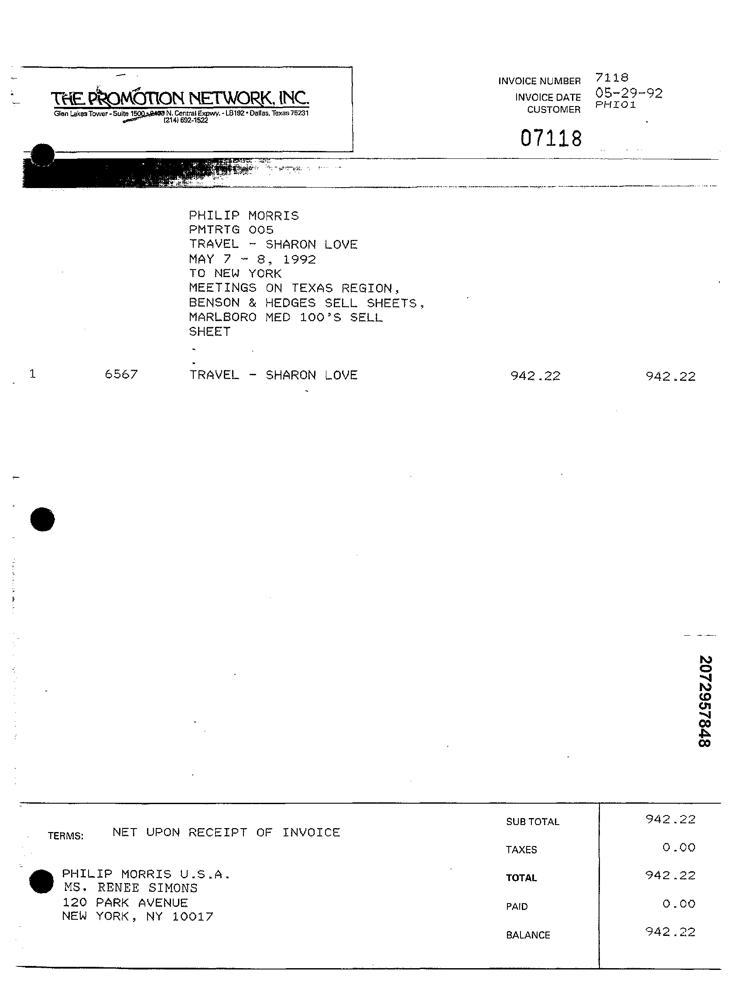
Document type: Invoice